Question: What are the imaging findings?
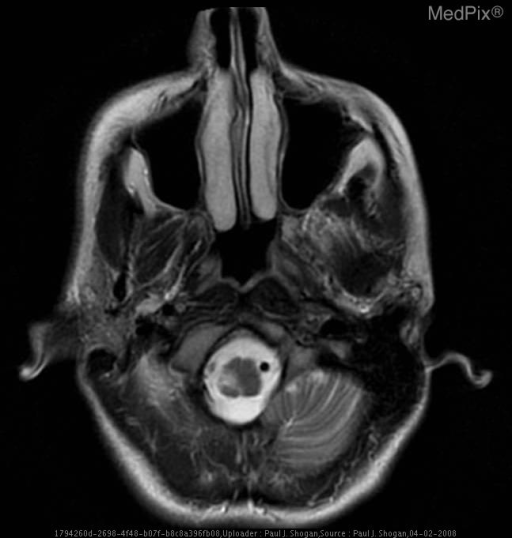
Answer: The imaging shows Occlusion of the right vertebral artery at the C1-2 level with subacute infarction of the right lateral medulla oblongata, and chronic infarction of the left flocculonodular lobe, as a result of traumatic chiropractic cervical manipulation. T2 weighted axial image at the level of the medulla oblongata reveals abnormal increased signal intensity in the right vertebral artery in the paramedullary cistern.  Additionally, there is a wedge shaped focus of increased signal within the lateral aspect of the right medulla oblongata - consistent with ischemia..